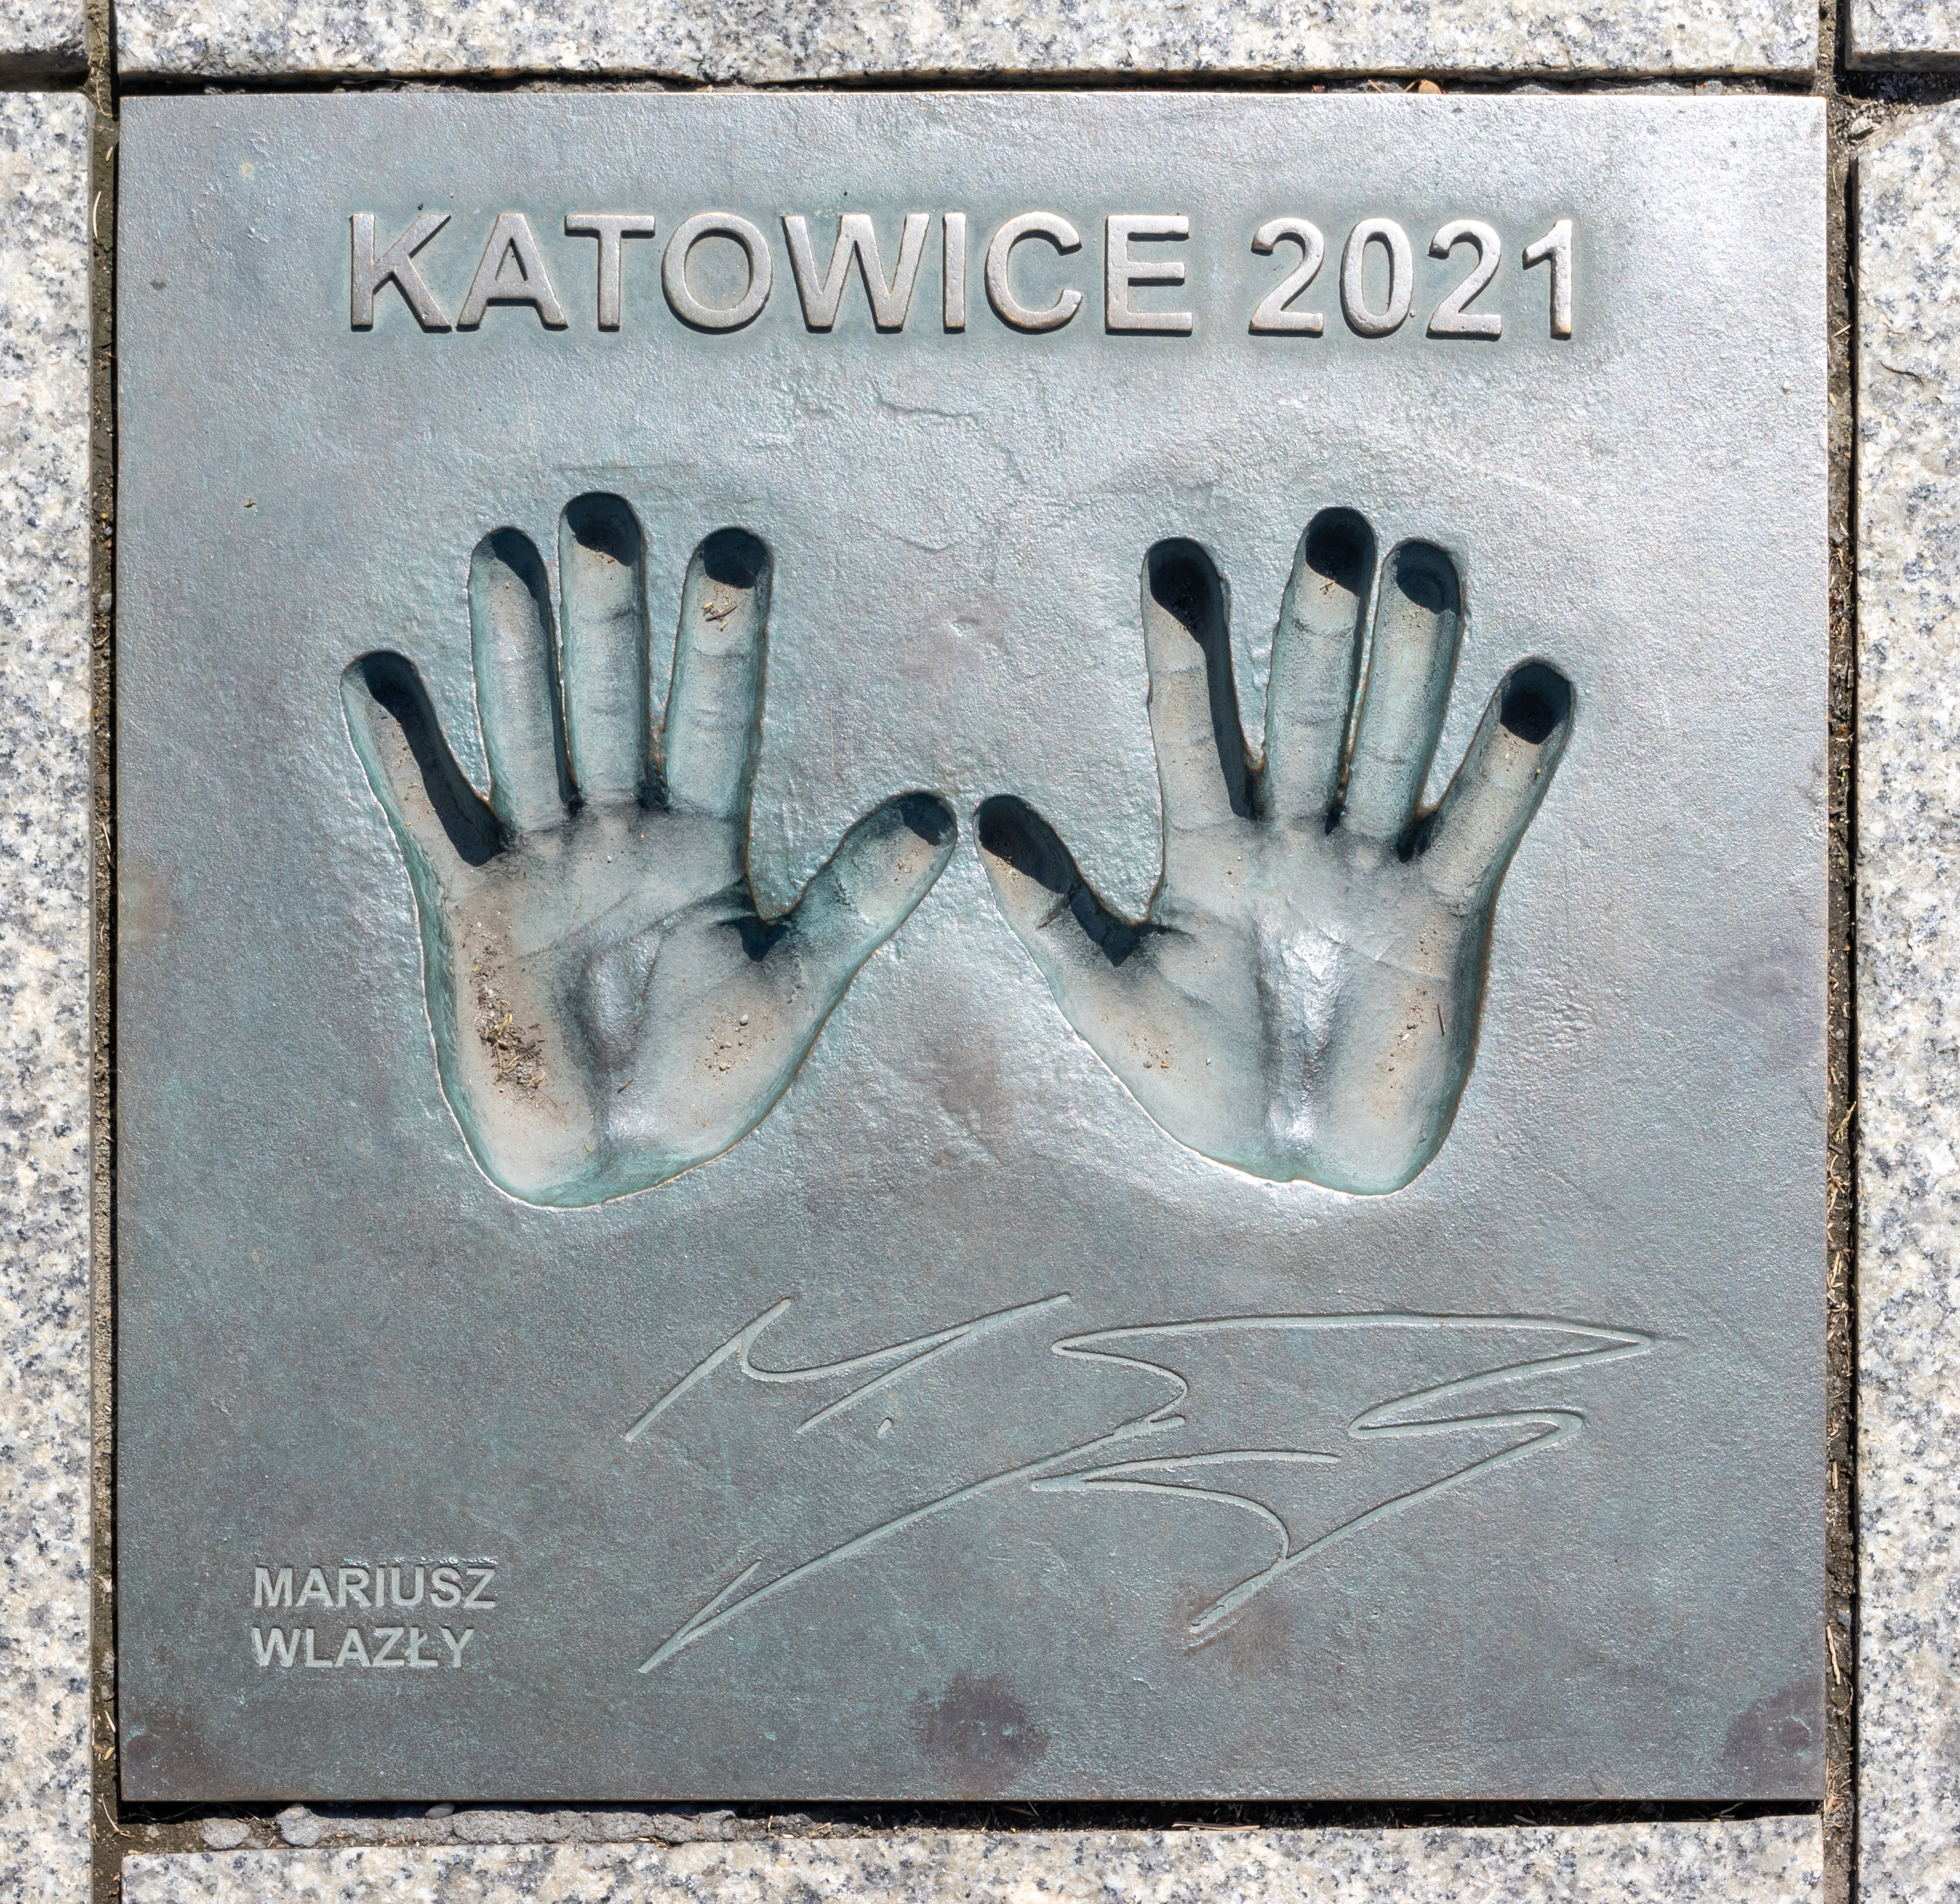
Signature of: mariusz wlazły